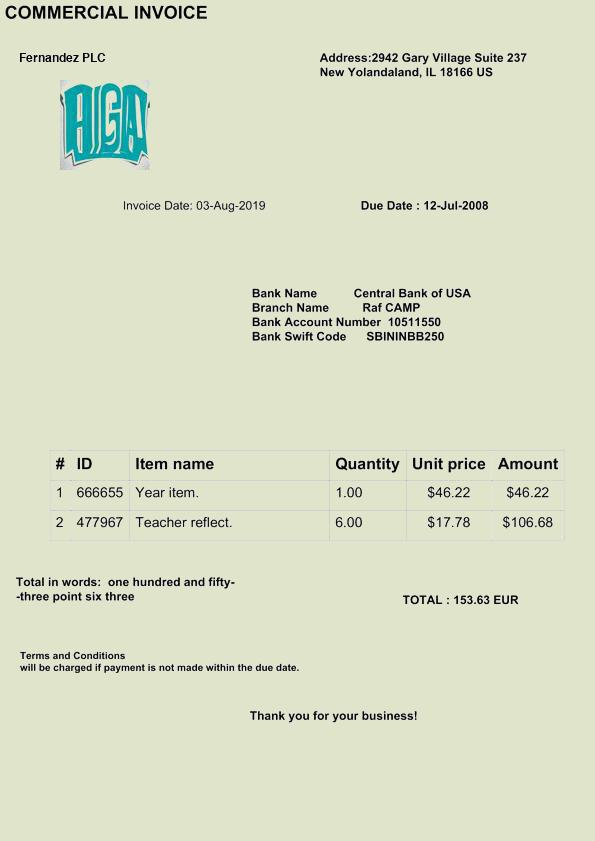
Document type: Invoice